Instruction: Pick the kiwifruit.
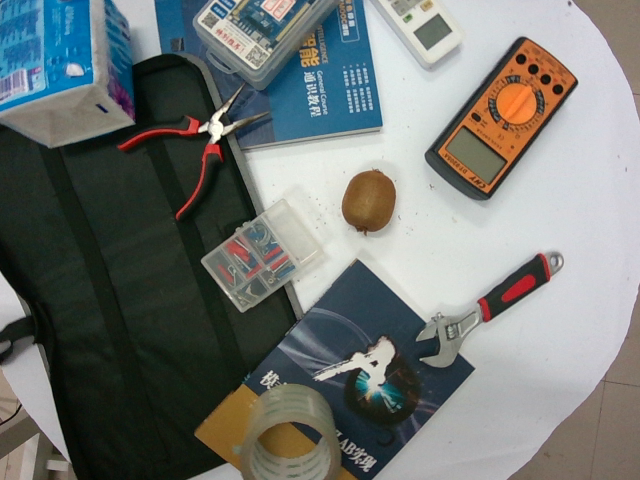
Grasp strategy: vertical